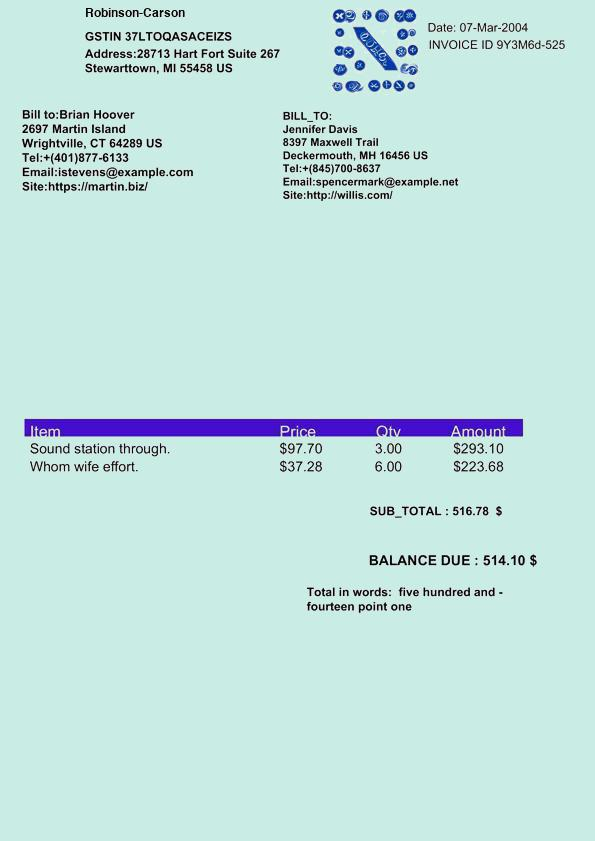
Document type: Invoice